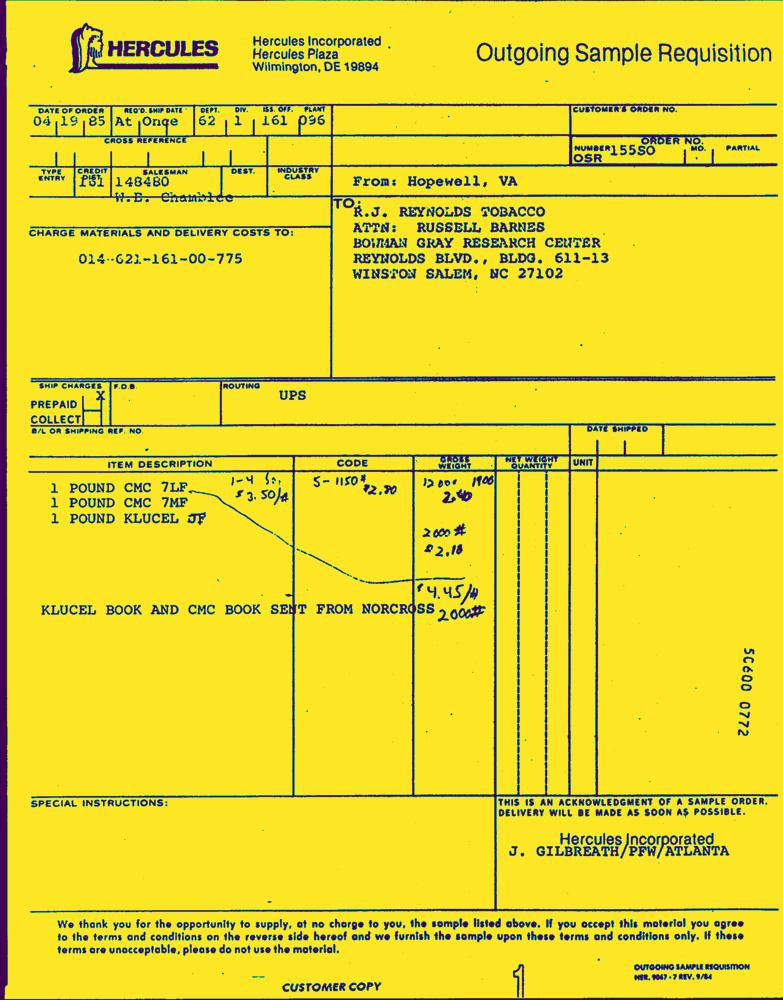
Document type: Invoice-Doc